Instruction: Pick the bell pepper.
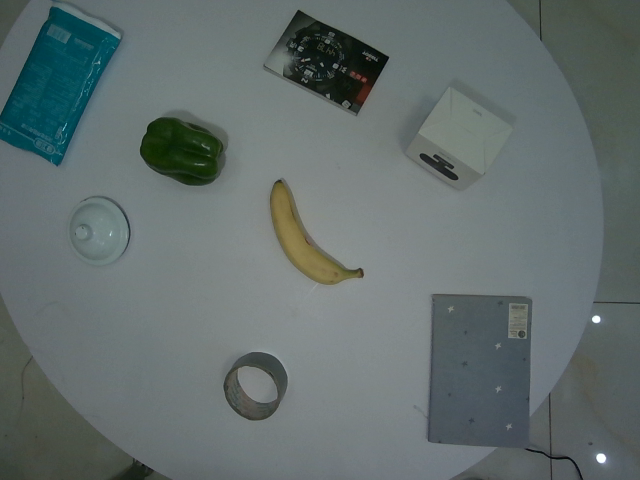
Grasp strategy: vertical